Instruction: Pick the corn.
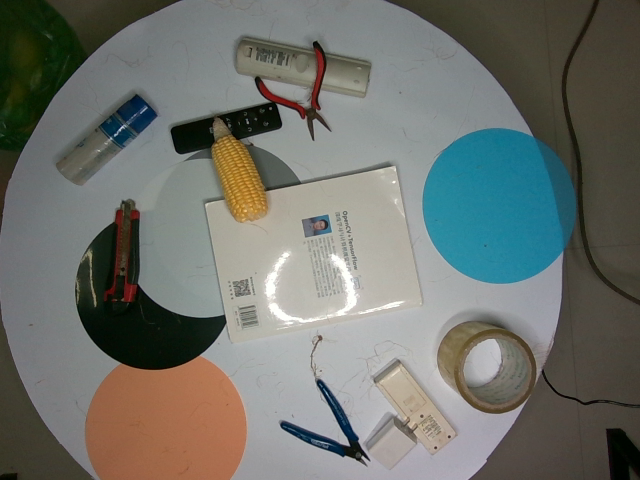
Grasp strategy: vertical